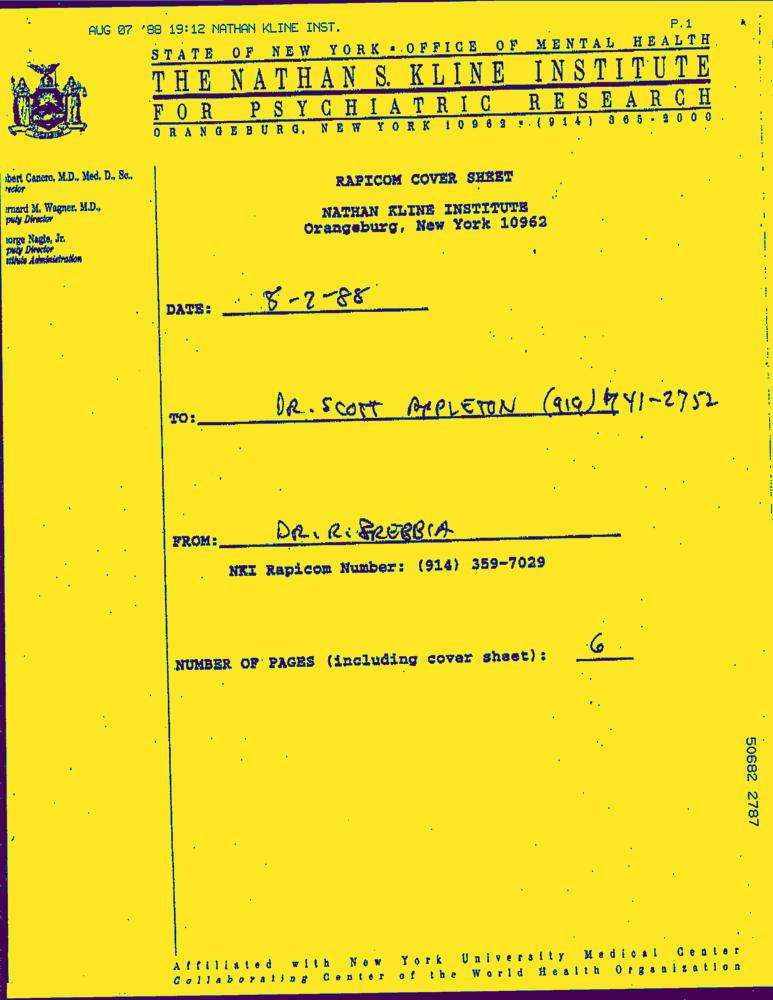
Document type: Letter-Doc